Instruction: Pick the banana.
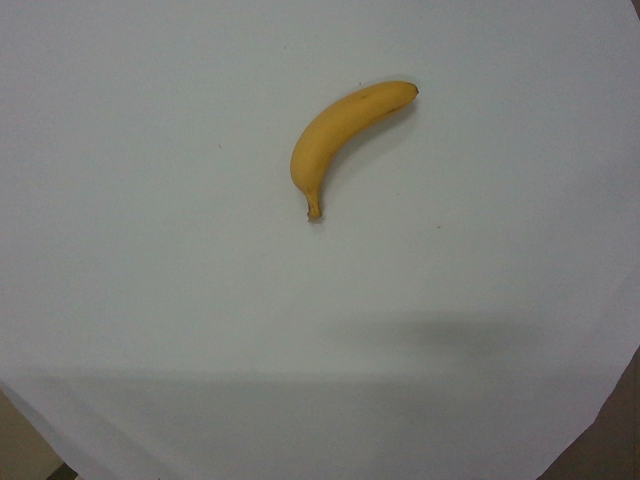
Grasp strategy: vertical